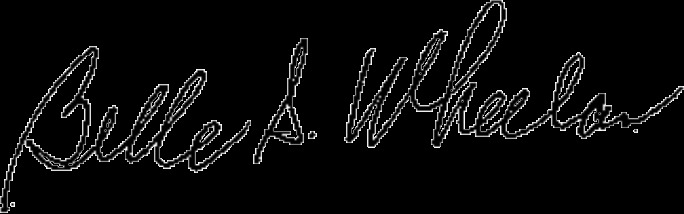
Signature of: belle wheelan